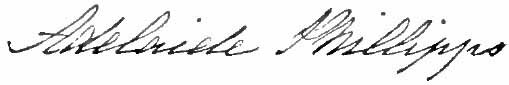
Signature of: adelaide phillipps